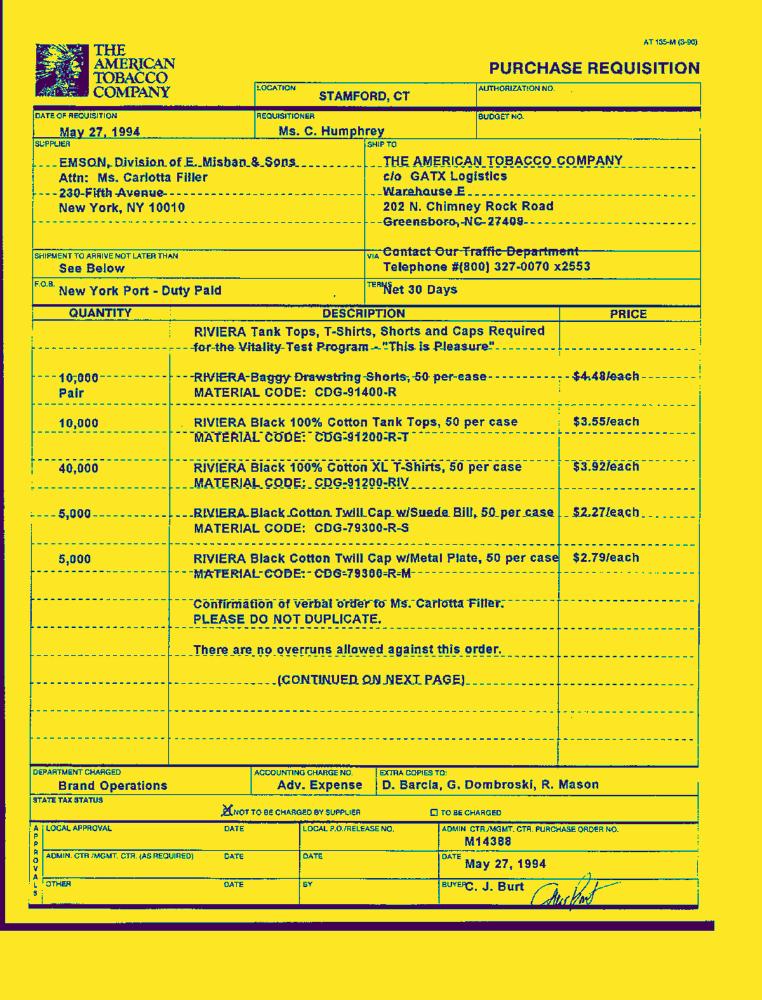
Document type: Invoice-Doc